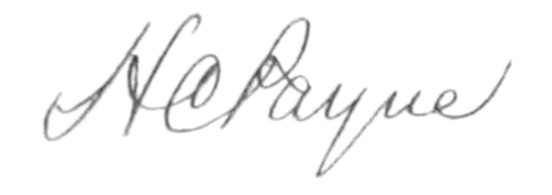
Signature of: henry clay payne